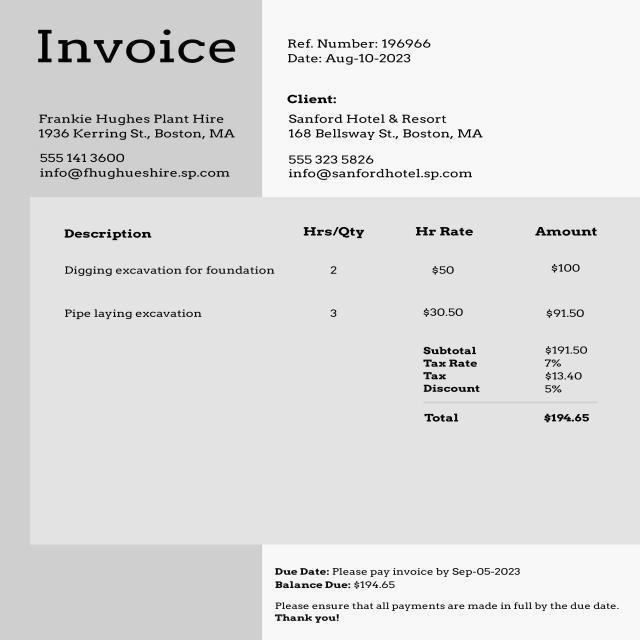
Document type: Invoice